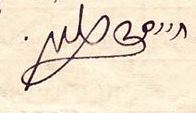
Signature of: chaim berlin